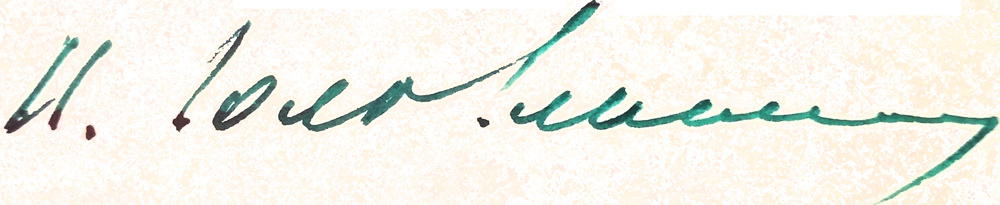
Signature of: ivan holovchenko